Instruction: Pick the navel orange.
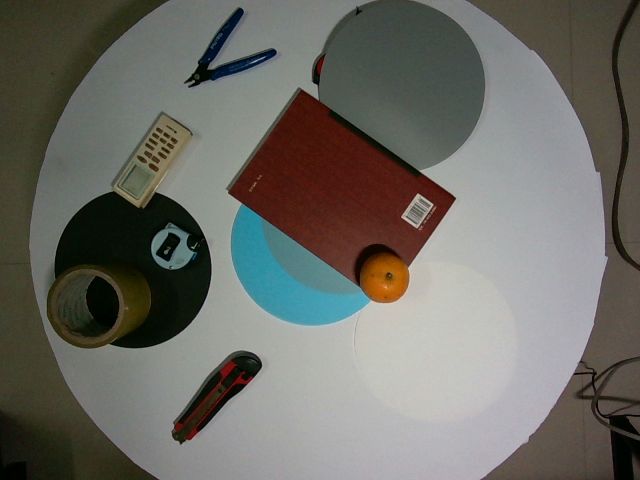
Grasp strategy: vertical